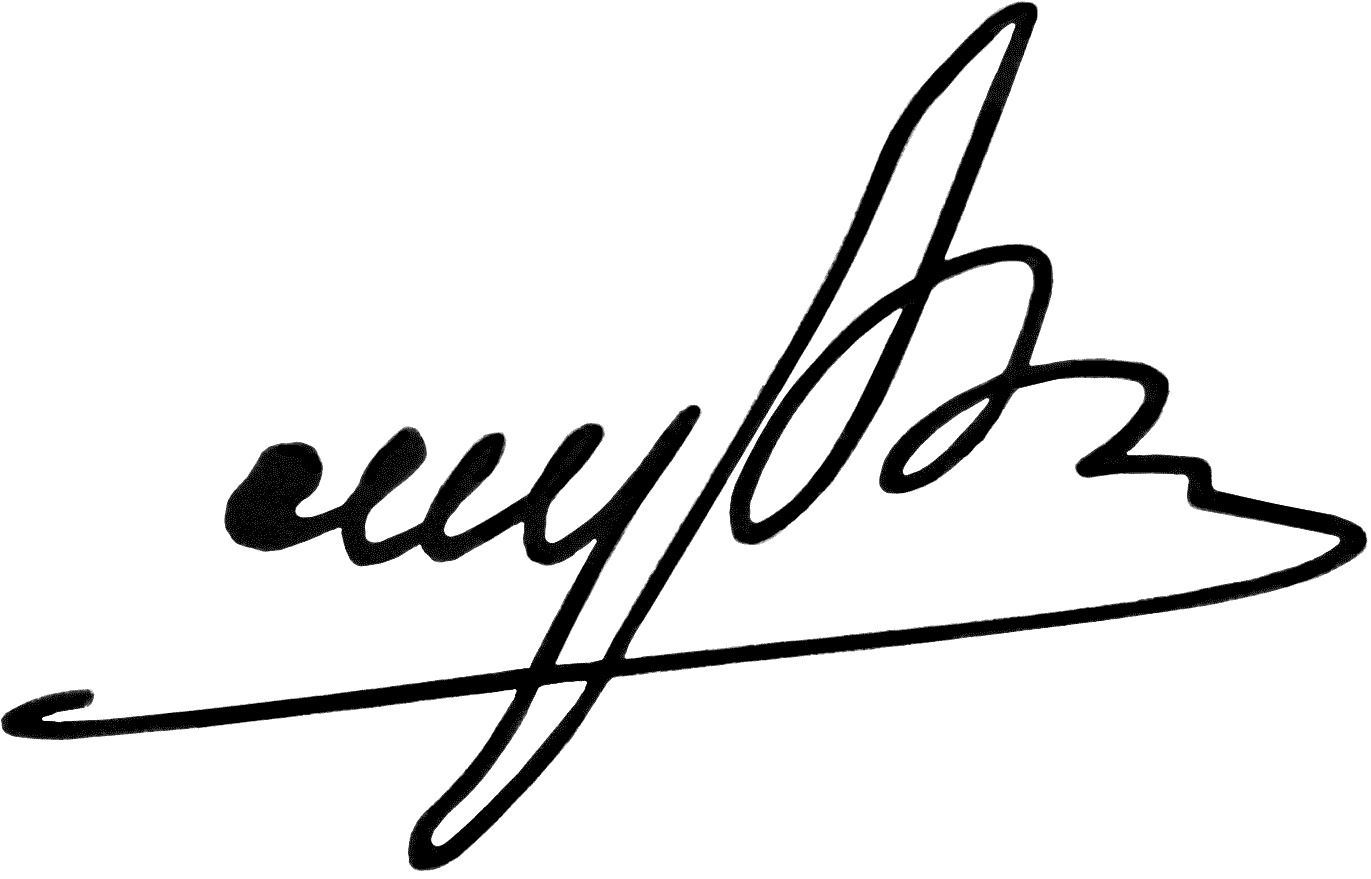
Signature of: oleksandr moroz